Question: What is the main concern?
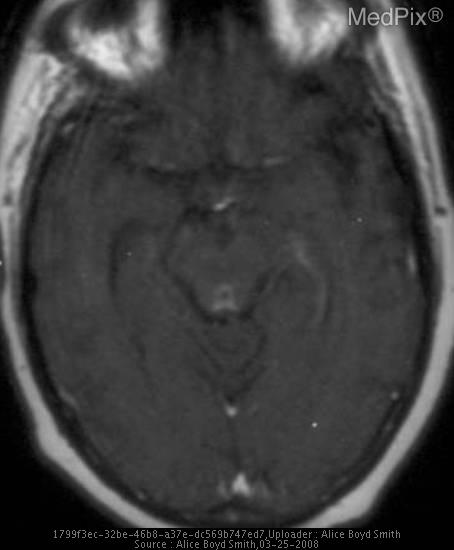
Answer: The findings suggest •  T2 hyperintensity within the both thalami
•  T2 hyperintensity of the periaqueductal grey matter
•  Enhancement of both mamillary bodies
•  Enhancement of the periaqueductal grey matter. Axial T2 FLAIR demonstrates hyperintensity in the bilateral thalami, and periaqueductal grey matter.  Post contrast imaging reveals enhancement in the periaqueductal grey matter, and bilateral mamillary bodies.. The patient might have a history of 52 year old woman with a history of breast cancer, on chemotherapy.  Poor oral intake and now stuporous..